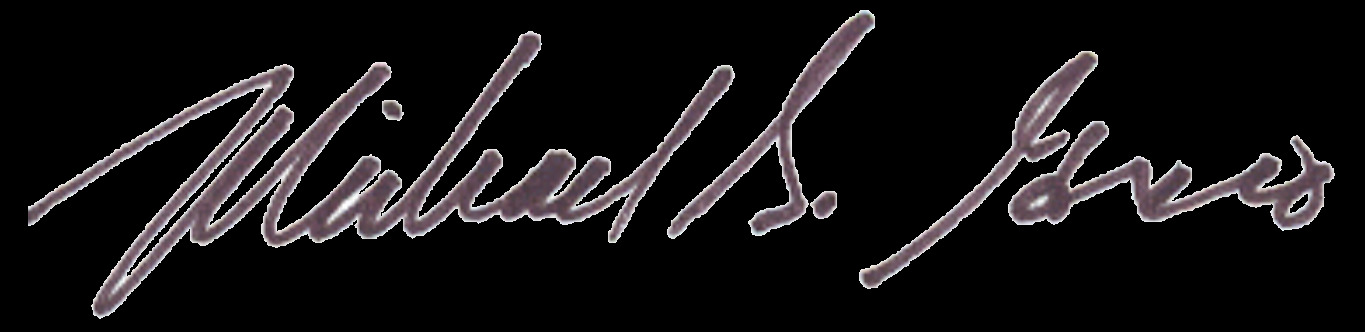
Signature of: michael s greco